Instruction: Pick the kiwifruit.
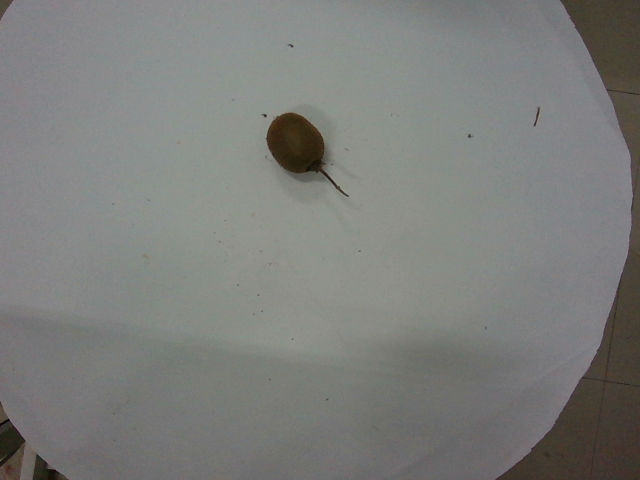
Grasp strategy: vertical